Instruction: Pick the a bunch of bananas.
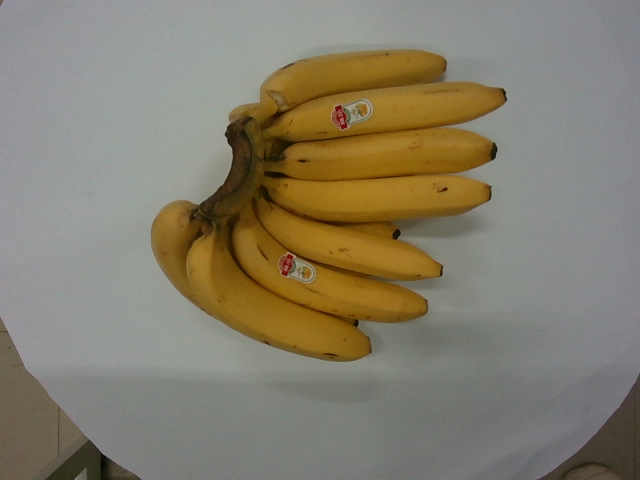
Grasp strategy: vertical